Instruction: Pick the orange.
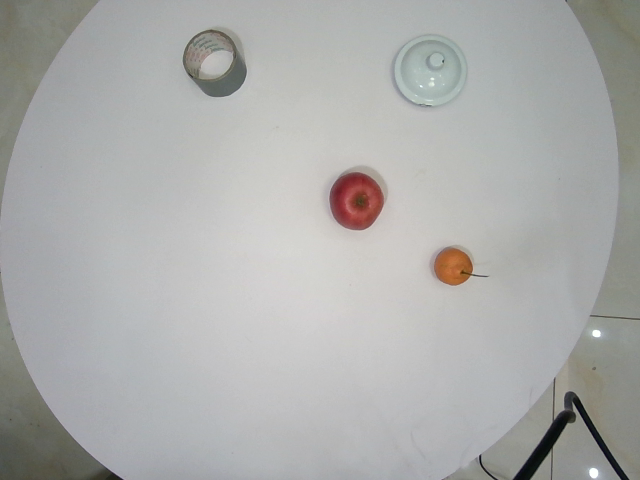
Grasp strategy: vertical